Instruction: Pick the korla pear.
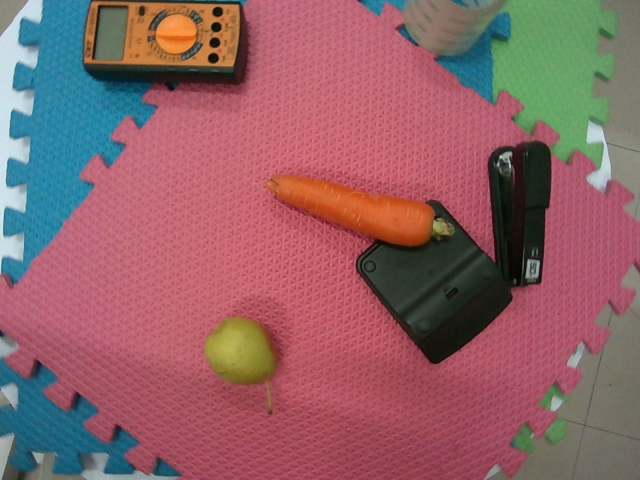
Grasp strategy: vertical